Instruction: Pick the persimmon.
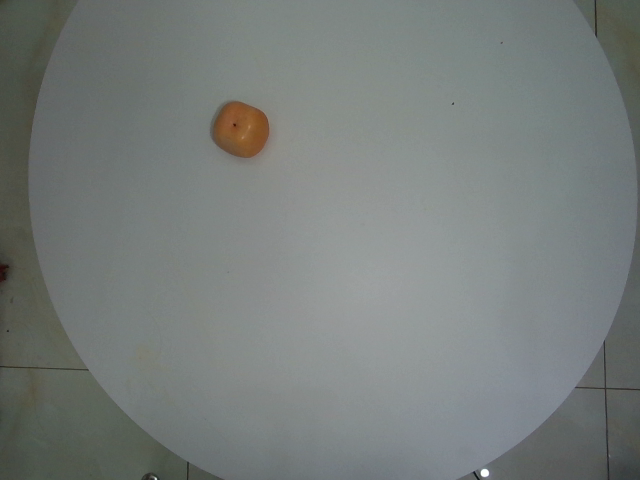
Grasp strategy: vertical